Question: What is the property identification or parcel number listed?
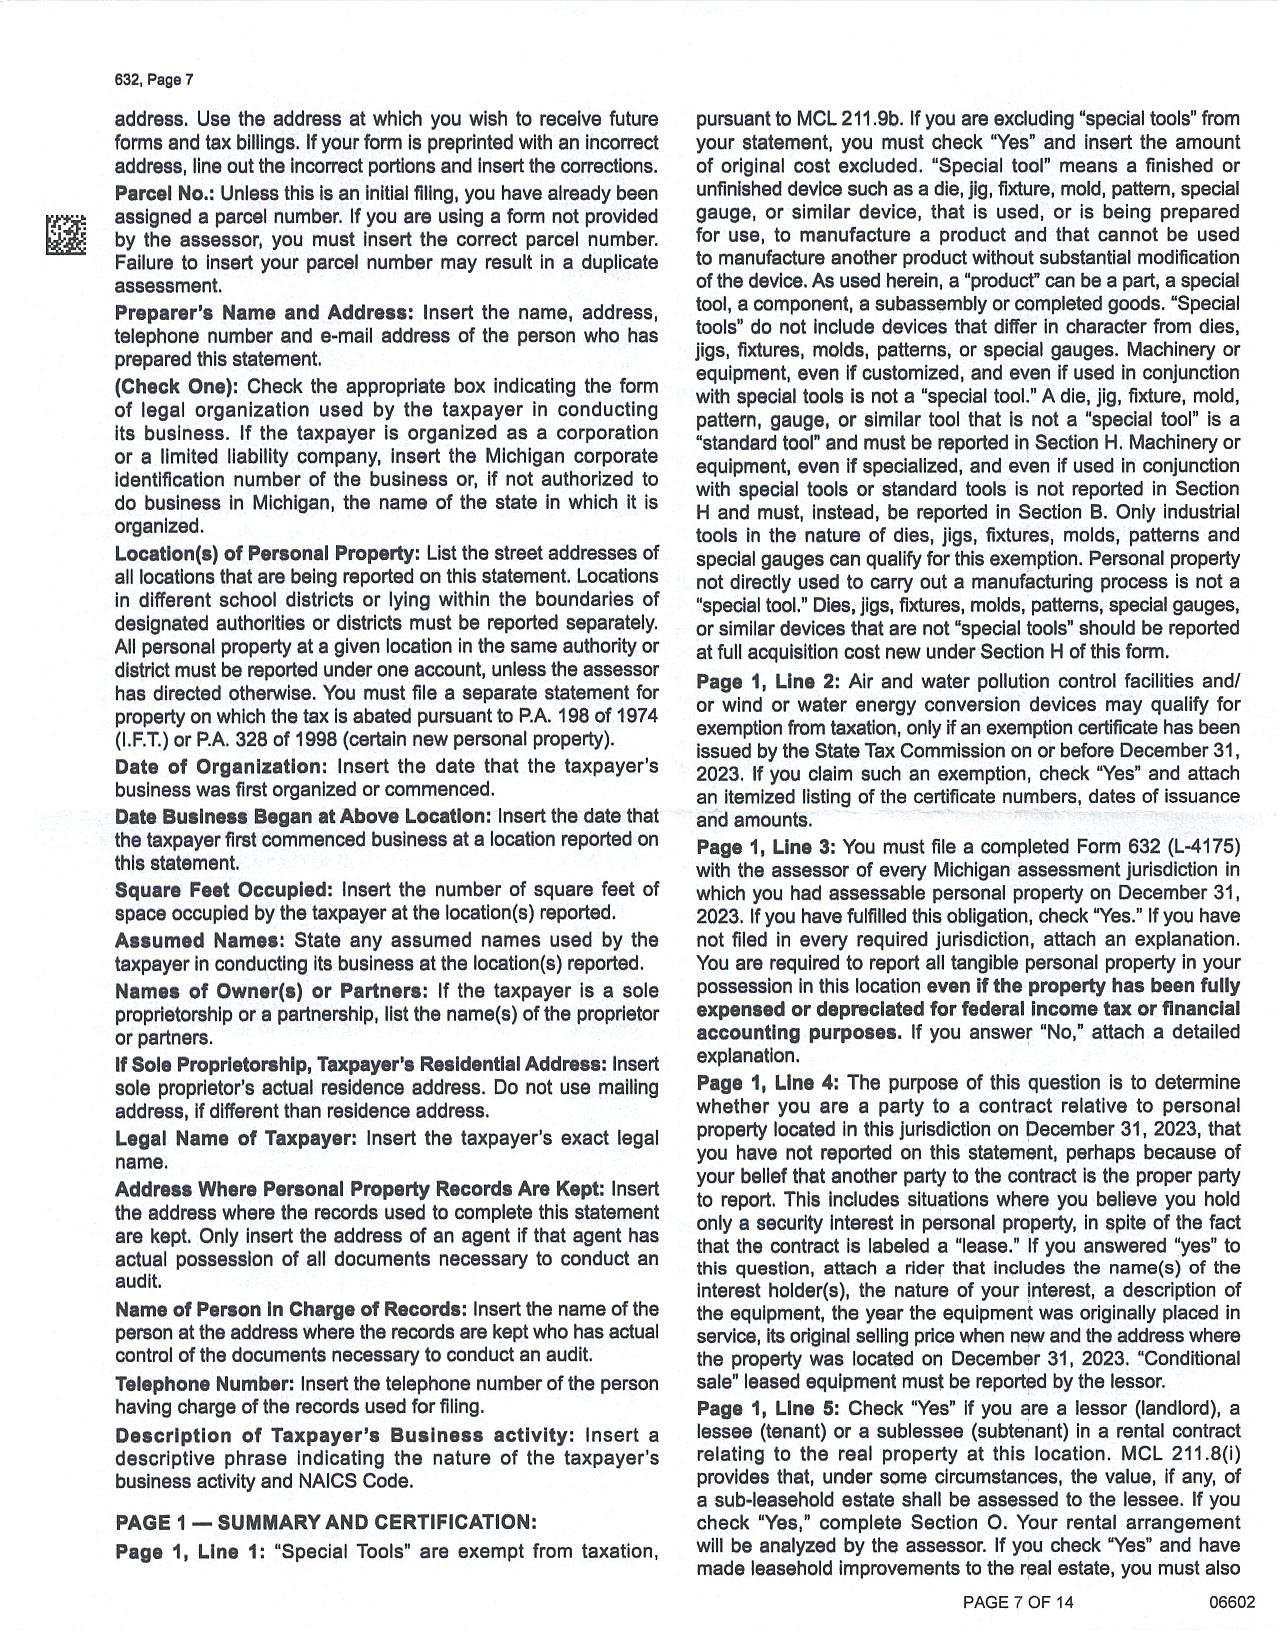
Answer: "Parcel No.: Unless this is an initial filing, you have already been assigned a parcel number. If you are using a form not provided by the assessor, you must insert the correct parcel number."